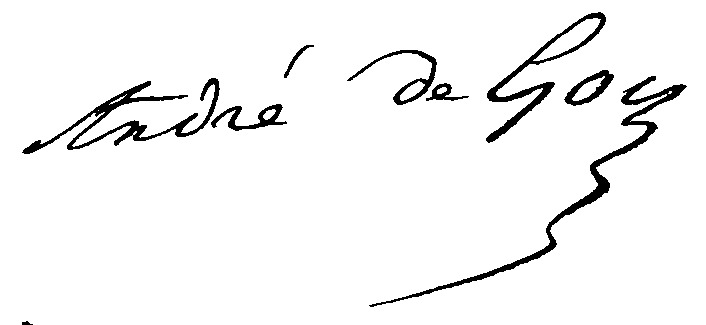
Signature of: andré de goy